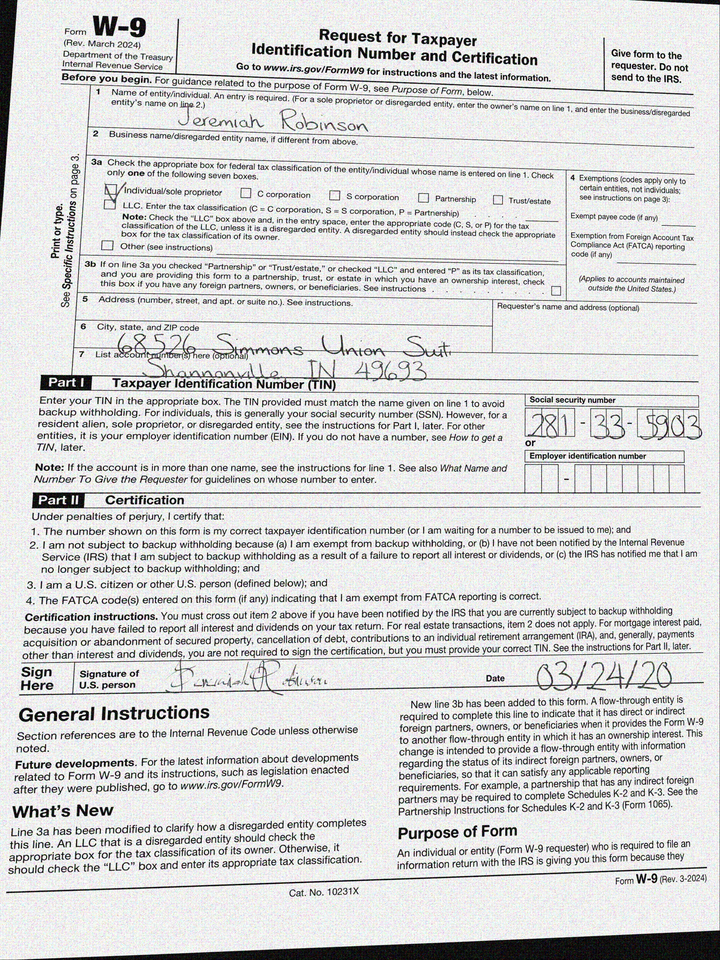
adr1: 68526 Simmons Union Suite 679
adr2: Shannonville, IN 49693
cbx: yes
ssn: 281335903
enm: Jeremiah Robinson
sdt: 03/24/20